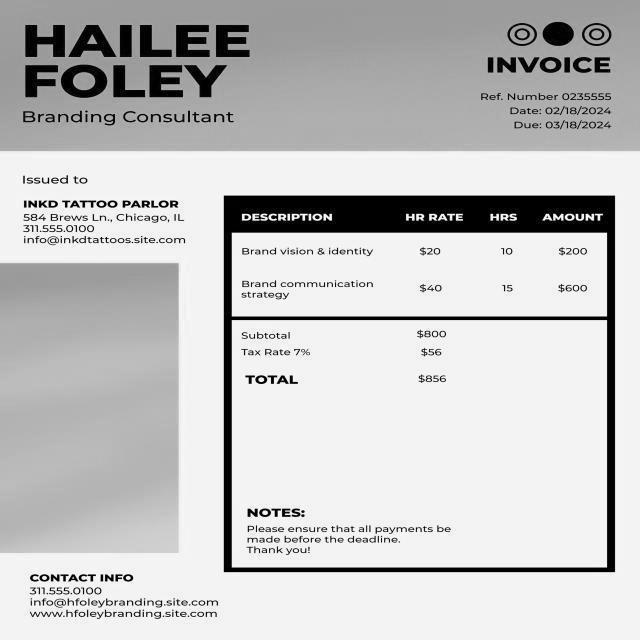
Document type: Invoice